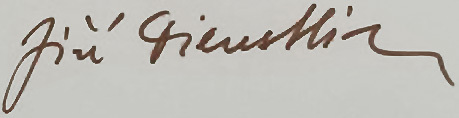
Signature of: jiří dienstbier